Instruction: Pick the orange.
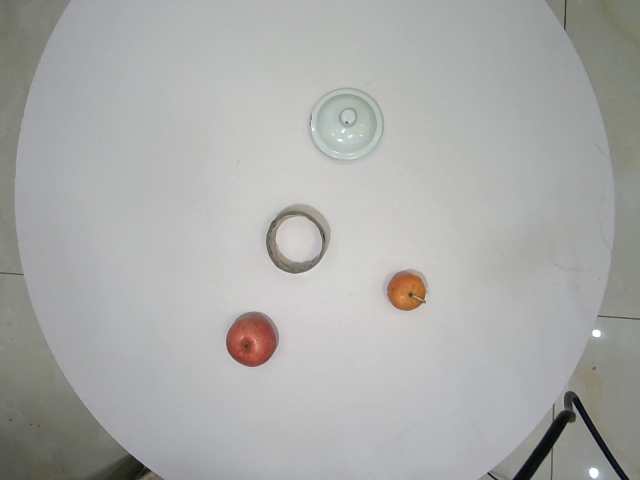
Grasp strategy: vertical